Question: Talk about the condition:
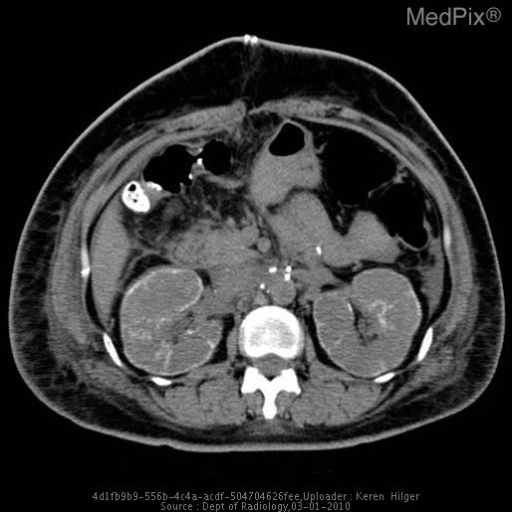
Answer: The disease is discussed as: * 95% of cases of nephrocalcinosis are commonly medullary. Cortical nephrocalcinosis accounts for ~5% of cases.

* Causes of cortical nephrocalcinosis:

1. Acute renal cortical necrosis
-- Usually caused by significantly diminished renal arterial perfusion secondary to vascular spasm, microvascular injury, or intravascular coagulation
-- Presumed initiating factor is intense vasospasm of the small vessels

2. Primary/secondary oxalosis

3. Chronic glomerulonephritis

4. Alports syndrome
-- Combination of glomerulonephritis, endstage kidney disease, and hearing loss

5. Intrarenal infection in HIV+

6. Amphotericin B

7. Acute/chronic renal allograft rejection

8. Autosomal recessive polycystic disease

* Diagnosis by  Ultrasound or CT includes one of the following radiographic patterns:
1. Thin peripheral band of calcifications
2. Two thin parallel calcified tracks
3. Multiple punctate calcifications w/ random distribution